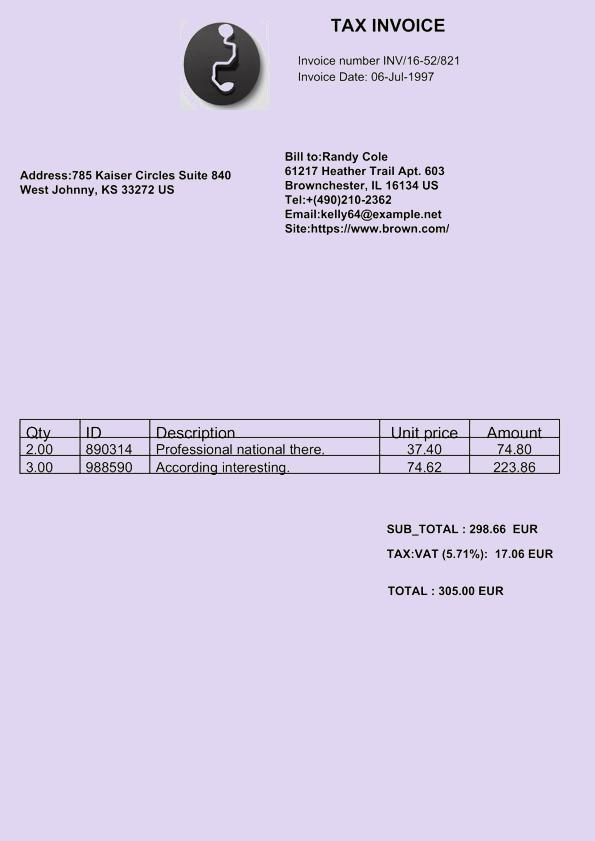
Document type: Invoice